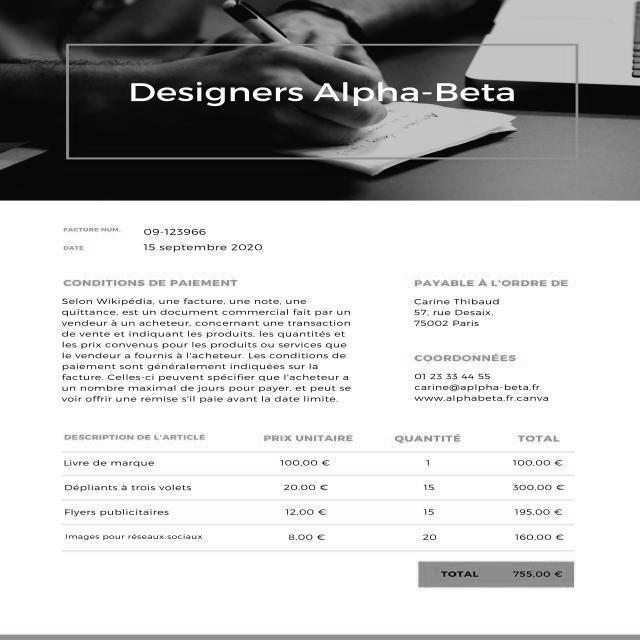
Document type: Invoice